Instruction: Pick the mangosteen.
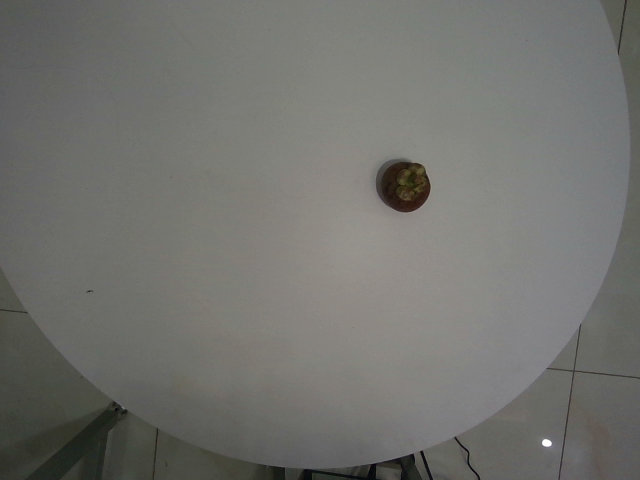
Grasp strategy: vertical